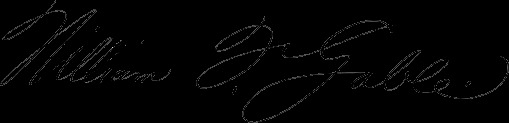
Signature of: william f gable